Question: How does the patient history play a role?
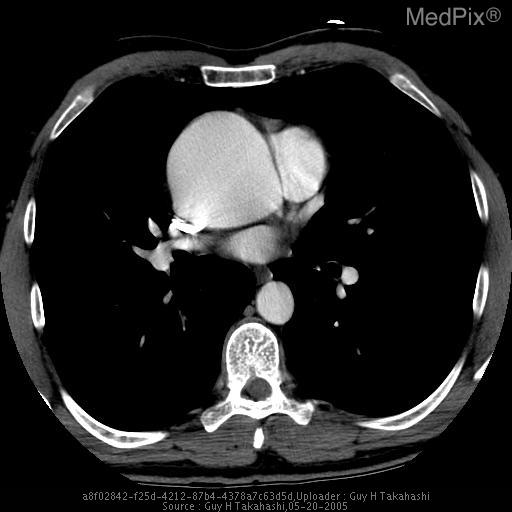
Answer: The patient's history of 51 y/o Caucasian male with sudden onset of chest and mid back pain.  No prior history of acute chest syndrome, angina, or other heart disease.  No other significant past medical history or family history.  No history of alcohol or tobacco use.  No medications. is key in understanding the case.